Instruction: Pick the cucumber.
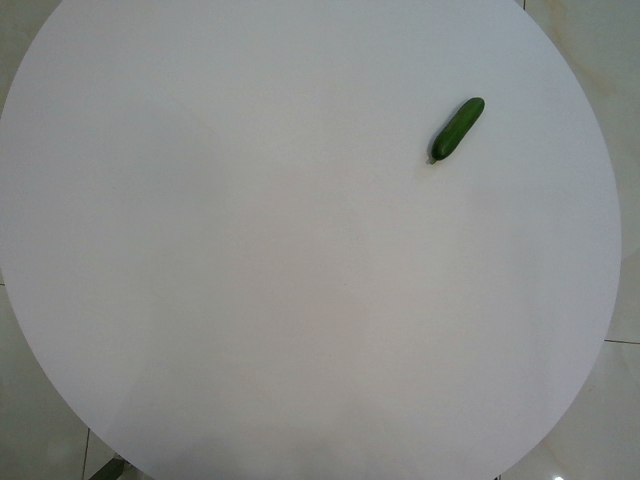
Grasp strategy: vertical